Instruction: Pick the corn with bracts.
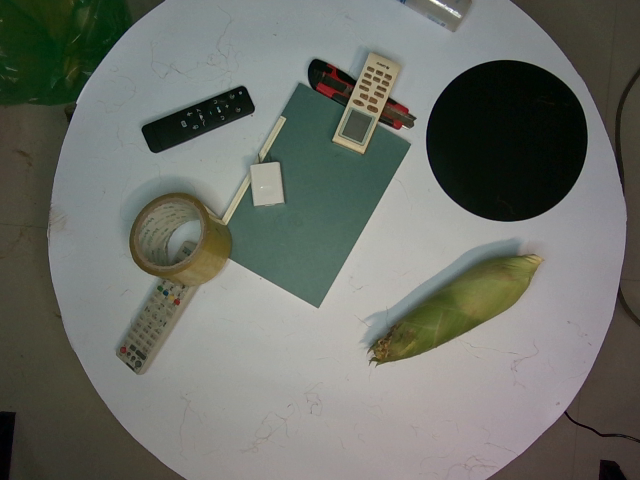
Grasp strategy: vertical